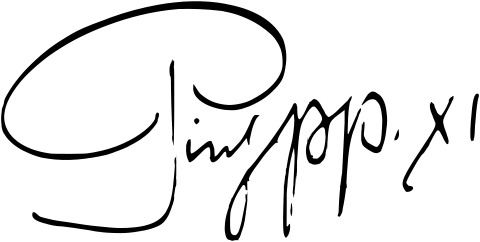
Signature of: pius xi